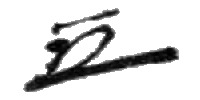
Signature of: ichirō hatoyama